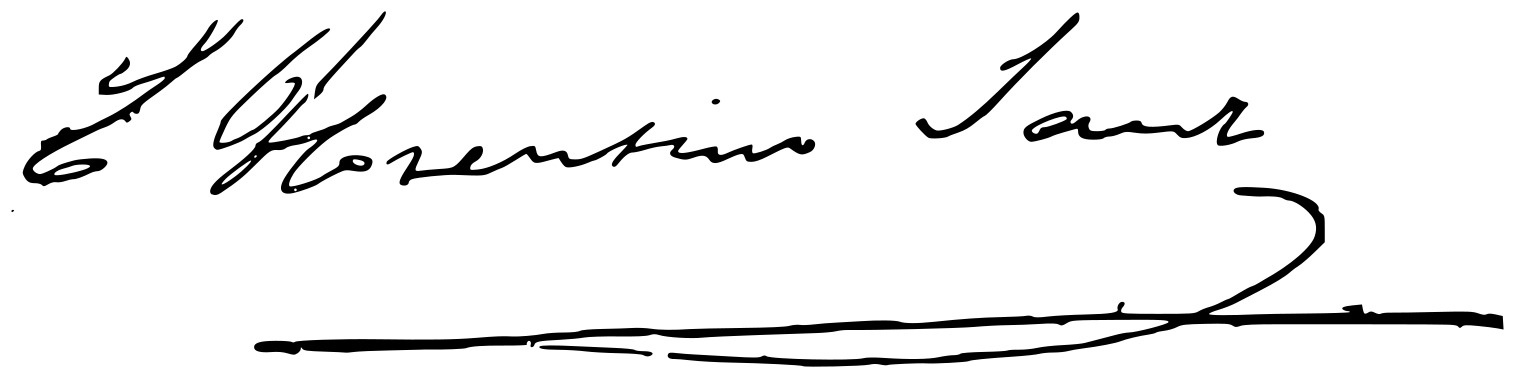
Signature of: eulogio florentino sanz